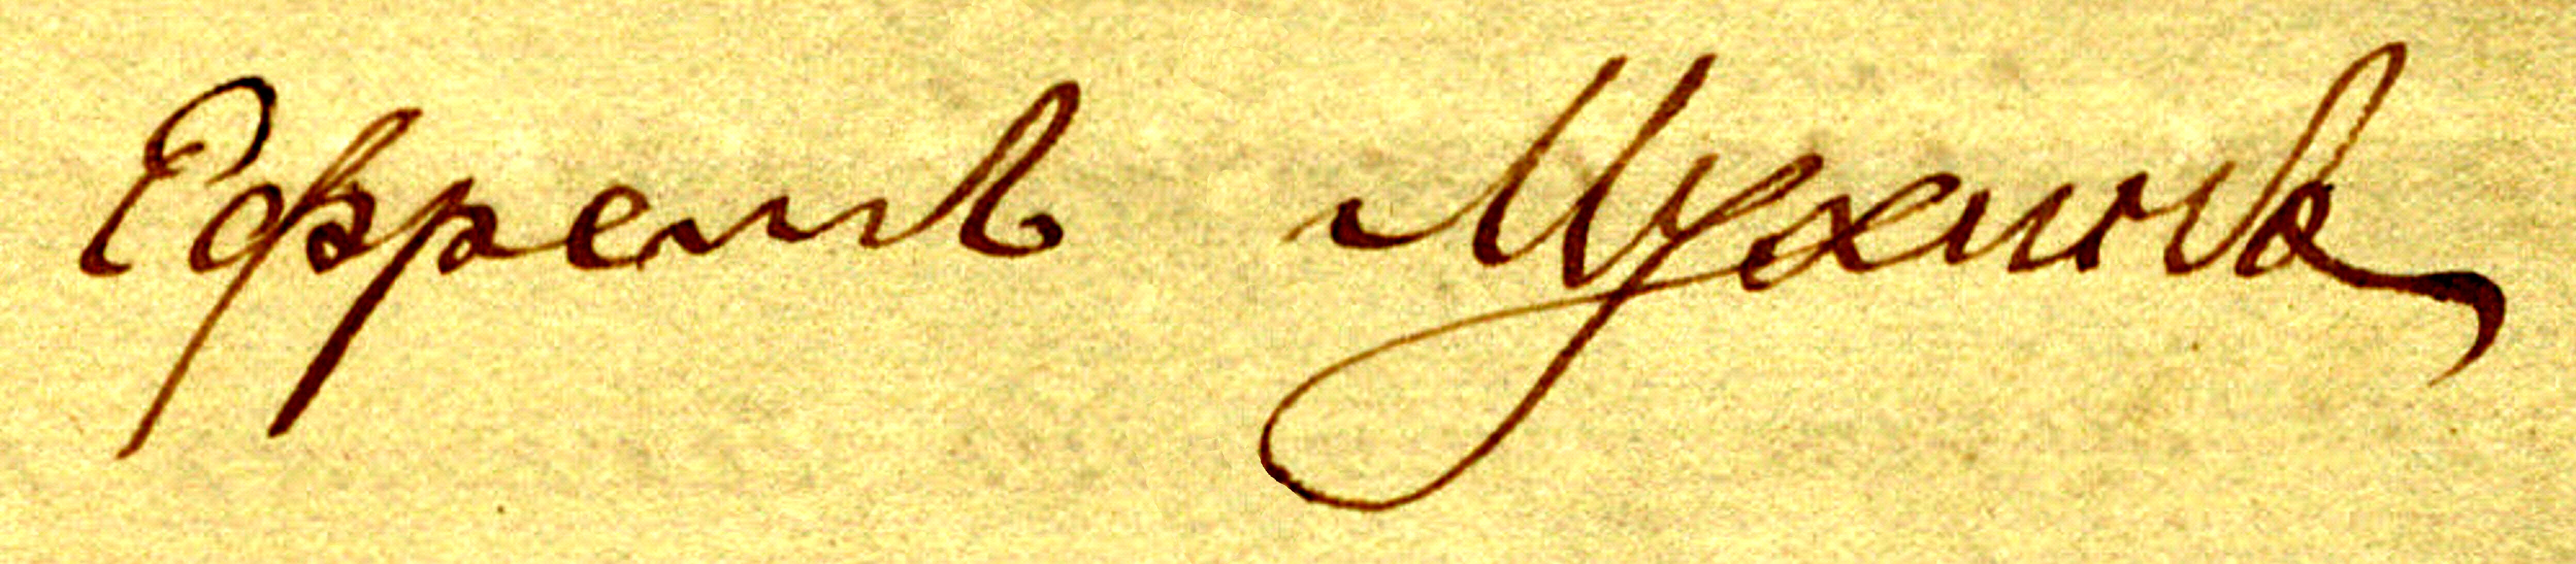
Signature of: yefrem mukhin